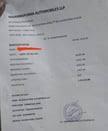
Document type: Invoice